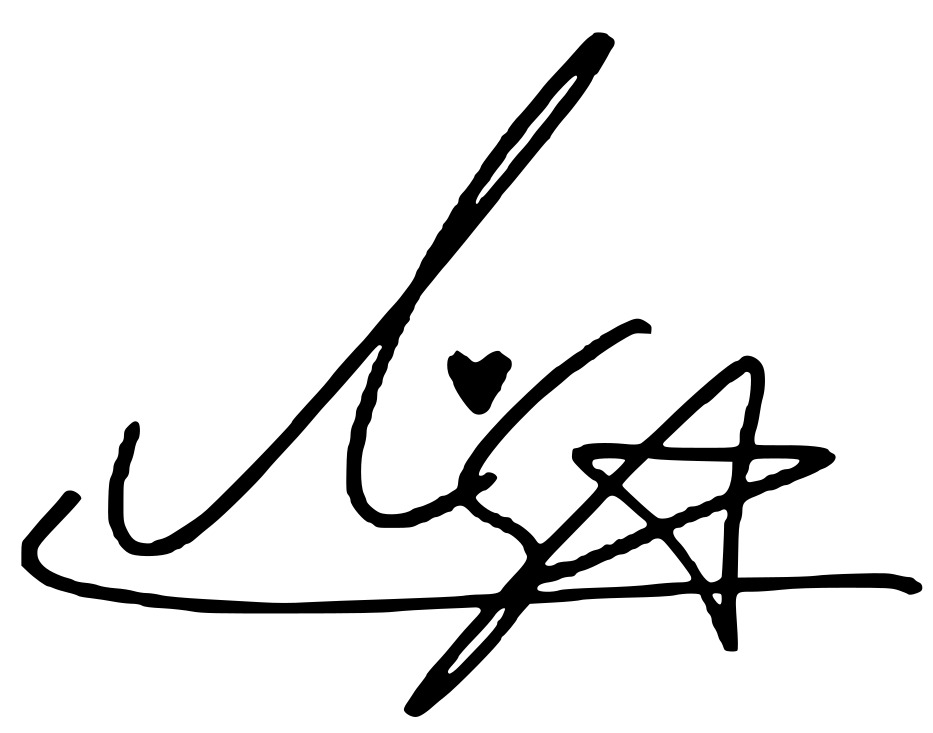
Signature of: lisa